Question: What is the main concern?
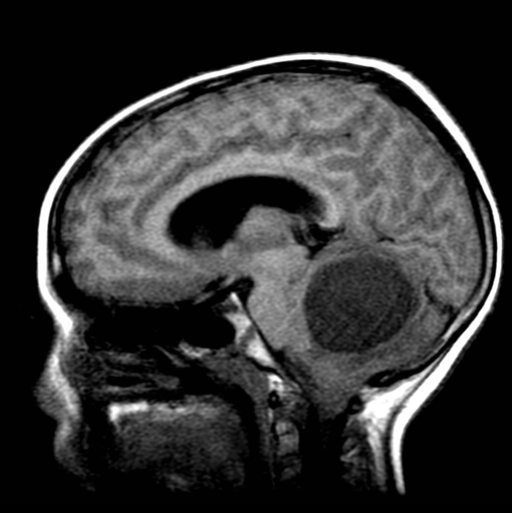
Answer: The findings suggest Large, solid mass in the left cerebellar hemisphere with ill-defined margins and significant surrounding T2 signal abnormality representing vasogenic edema.  This exerts mass effect upon and displaces the 4th ventricle.  Mild hydrocephalus.  Diffuse, heterogeneous enhancement following IV gadolinium infusion.  CT scan demonstrates a notably low attenuation mass, and inferior displacement of the cerebellar tonsils to the level of the foramen magnum.. Axial mid-sagittal T1 demonstrates large hypointense mass displacing and exerting mass effect upon the 4th ventricle - causing inferior displacement of the cerebellar tonsils into the foramen magnum.. The patient might have a history of His mother provides a history of increasing headaches over past month, gait disturbances, and possible seizure activity..